Can you pull out the amount in words, numerical amount, payee's name, date of the cheque, and the bank's name from the image?
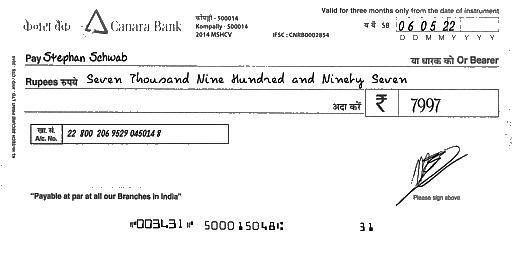
amt_in_words: Seven Thousand Nine Hundred and Ninety Seven
amt_in_figures: 7997
payee_name: Stephan Schwab
bank_name: Canara Bank
cheque_date: 06/05/22